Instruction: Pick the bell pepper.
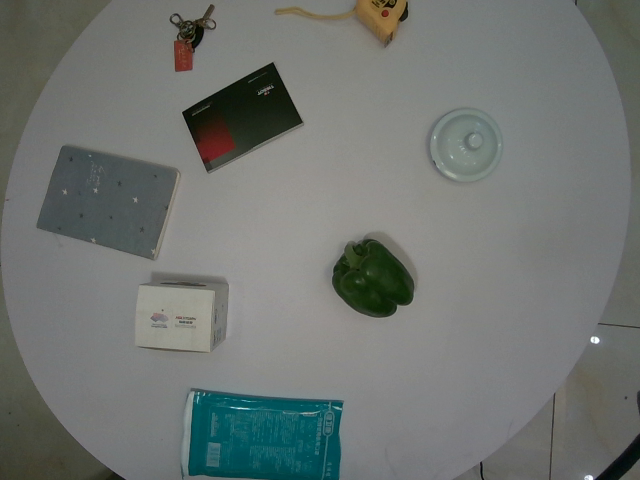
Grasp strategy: vertical